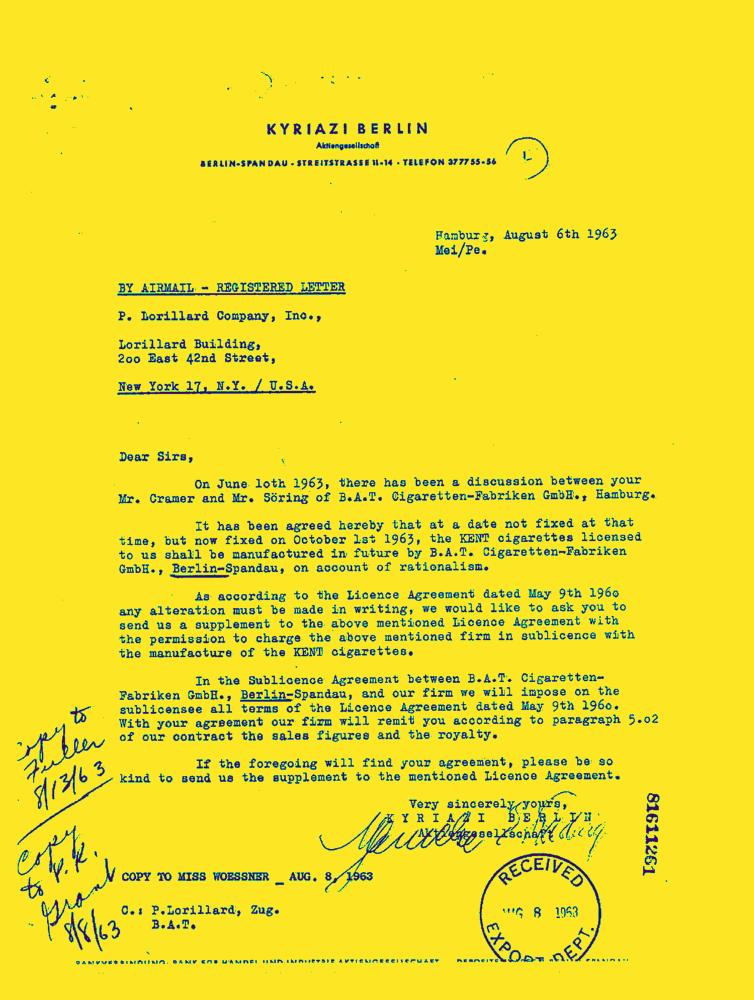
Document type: Letter-Doc